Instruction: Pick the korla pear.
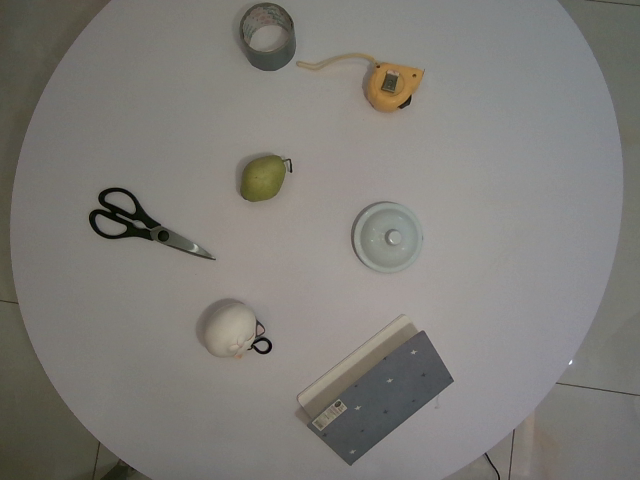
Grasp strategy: vertical